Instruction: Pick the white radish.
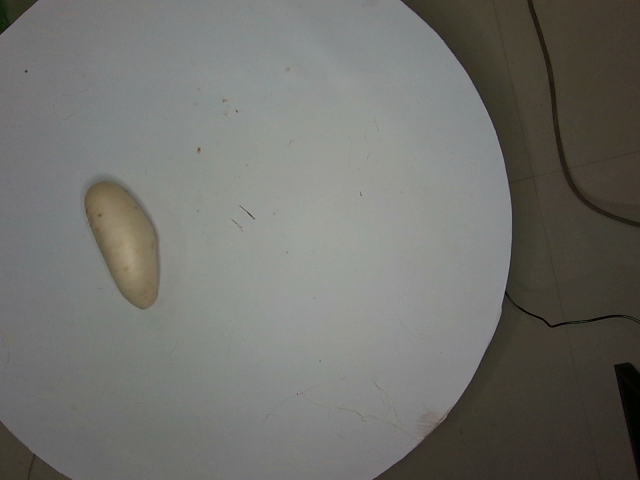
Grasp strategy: vertical